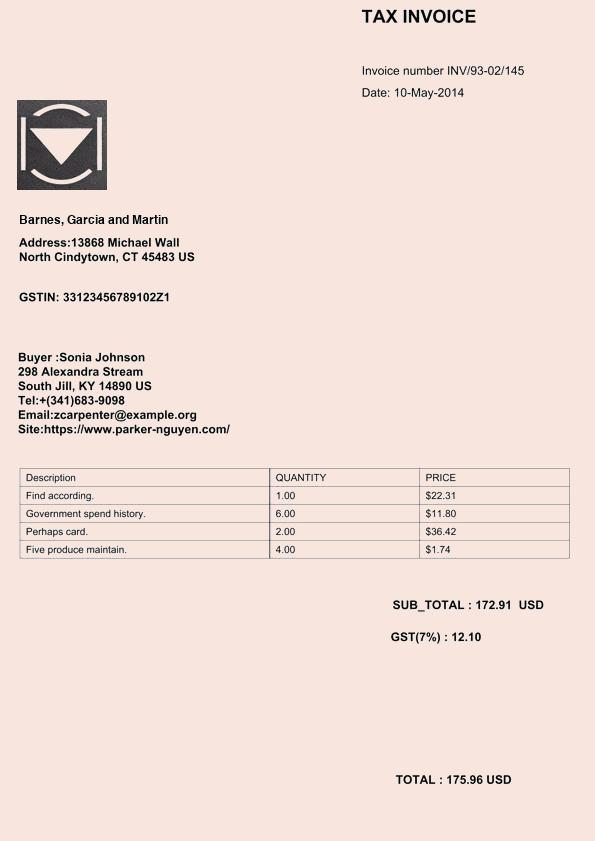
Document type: Invoice